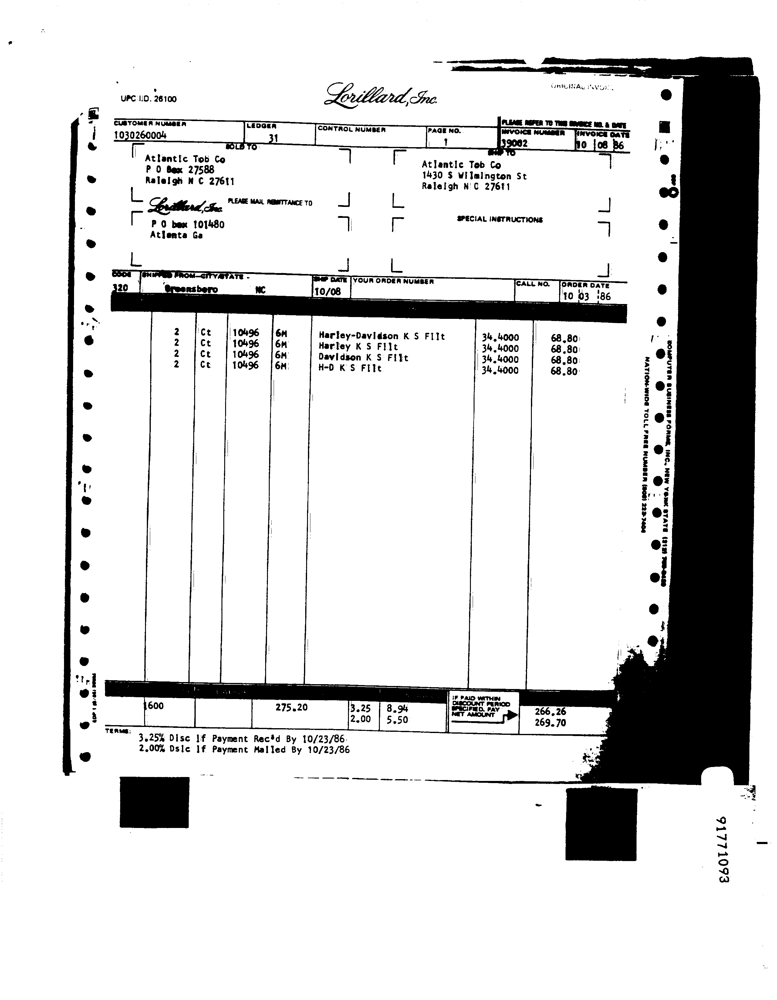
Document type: Invoice